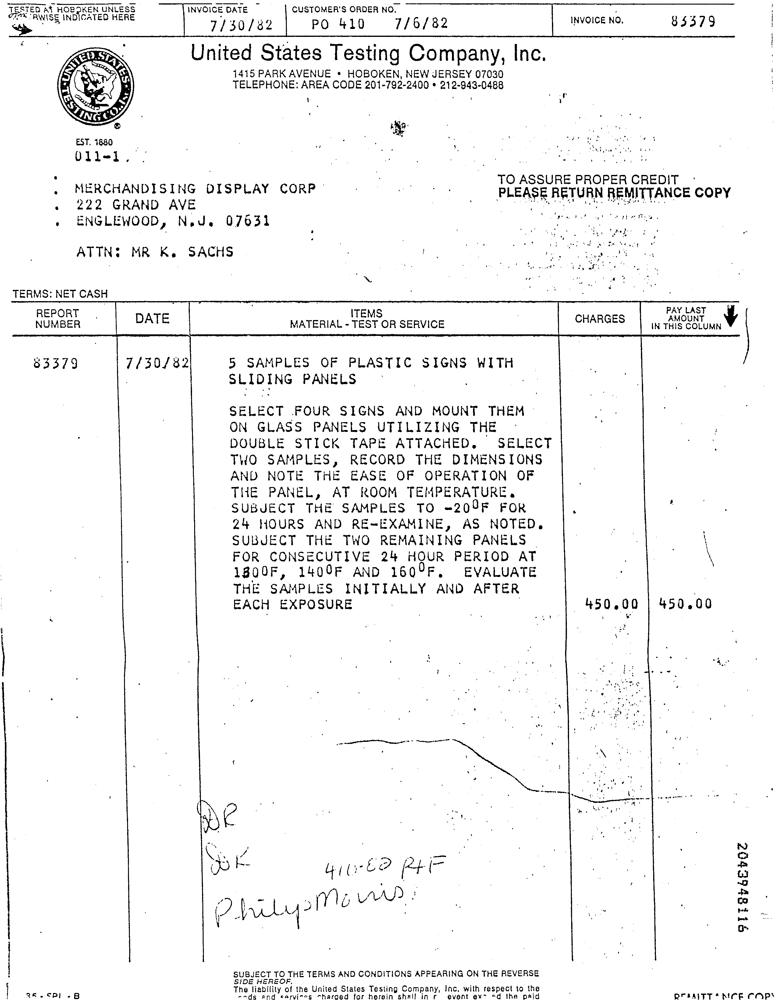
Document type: Invoice